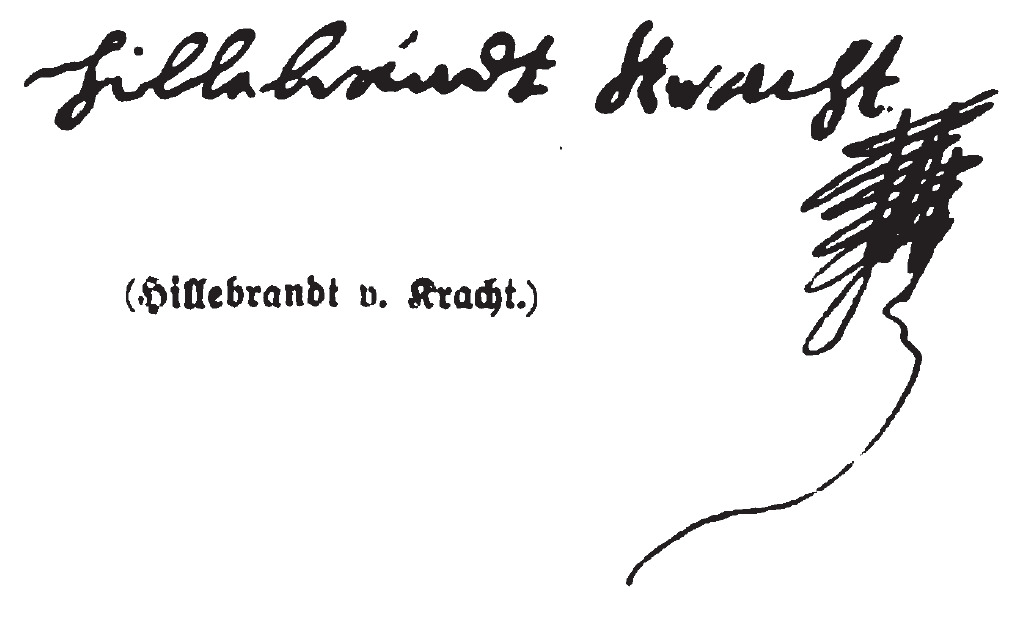
Signature of: hildebrand von kracht